Question: Describe the condition in detail:
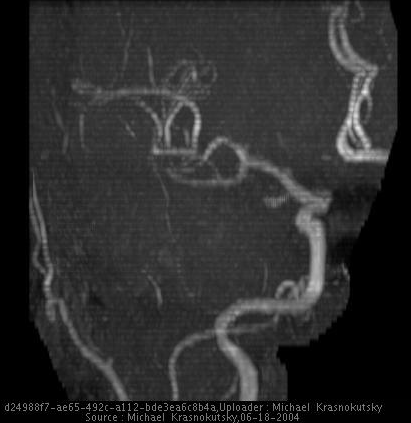
Answer: The disease is discussed as: Absence or hypoplasia of A1 segment of anterior cerebral artery occurs approximately in 2% of general population.  It is a conjenital vascular variant that usually does not cause any symptoms of vascular insufficiency.  This finding is most often incidental.

Absence or hypoplasia of A1 segment should be differentiated from other more serious etiologies that can give similar appearance.  These include dissection and occlusion.  Complete occlusion (thrombotic or embolic) should be differentiated from a conjenital absence of A1.  Dissection or partial occlusion should be differentiated from a hypoplastic A1.
Certainly, clinical history and patients syptoms will most likely help in differentiation between variant and dissection/occlusion.  However, the distinction can be made by looking for findings that are associated with conjenital variant of A1 segment.  In most cases, an ipsilateral internal carotid artery (ICA) will be of smaller in diameter and contralateral ICA will be enlarged.  Additionally, anterior cerebral artery (ACA) is usually smaller in diameter than an adjacent middle cerebral artery (MCA).  In case of hypoplasia or absence of A1, a contralateral ACA is enlarged measuring closer to the adjacent MCA.

People with either of these conjenital variants have increased chance of developing an ACOM artery aneurysm.